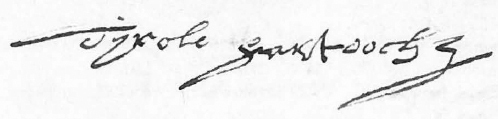
Signature of: dirk hartog